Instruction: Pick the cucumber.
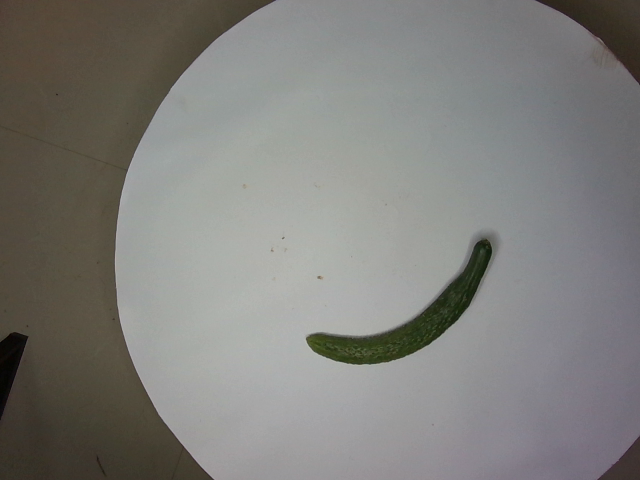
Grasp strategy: vertical